Question: Which state is mentioned in the document?
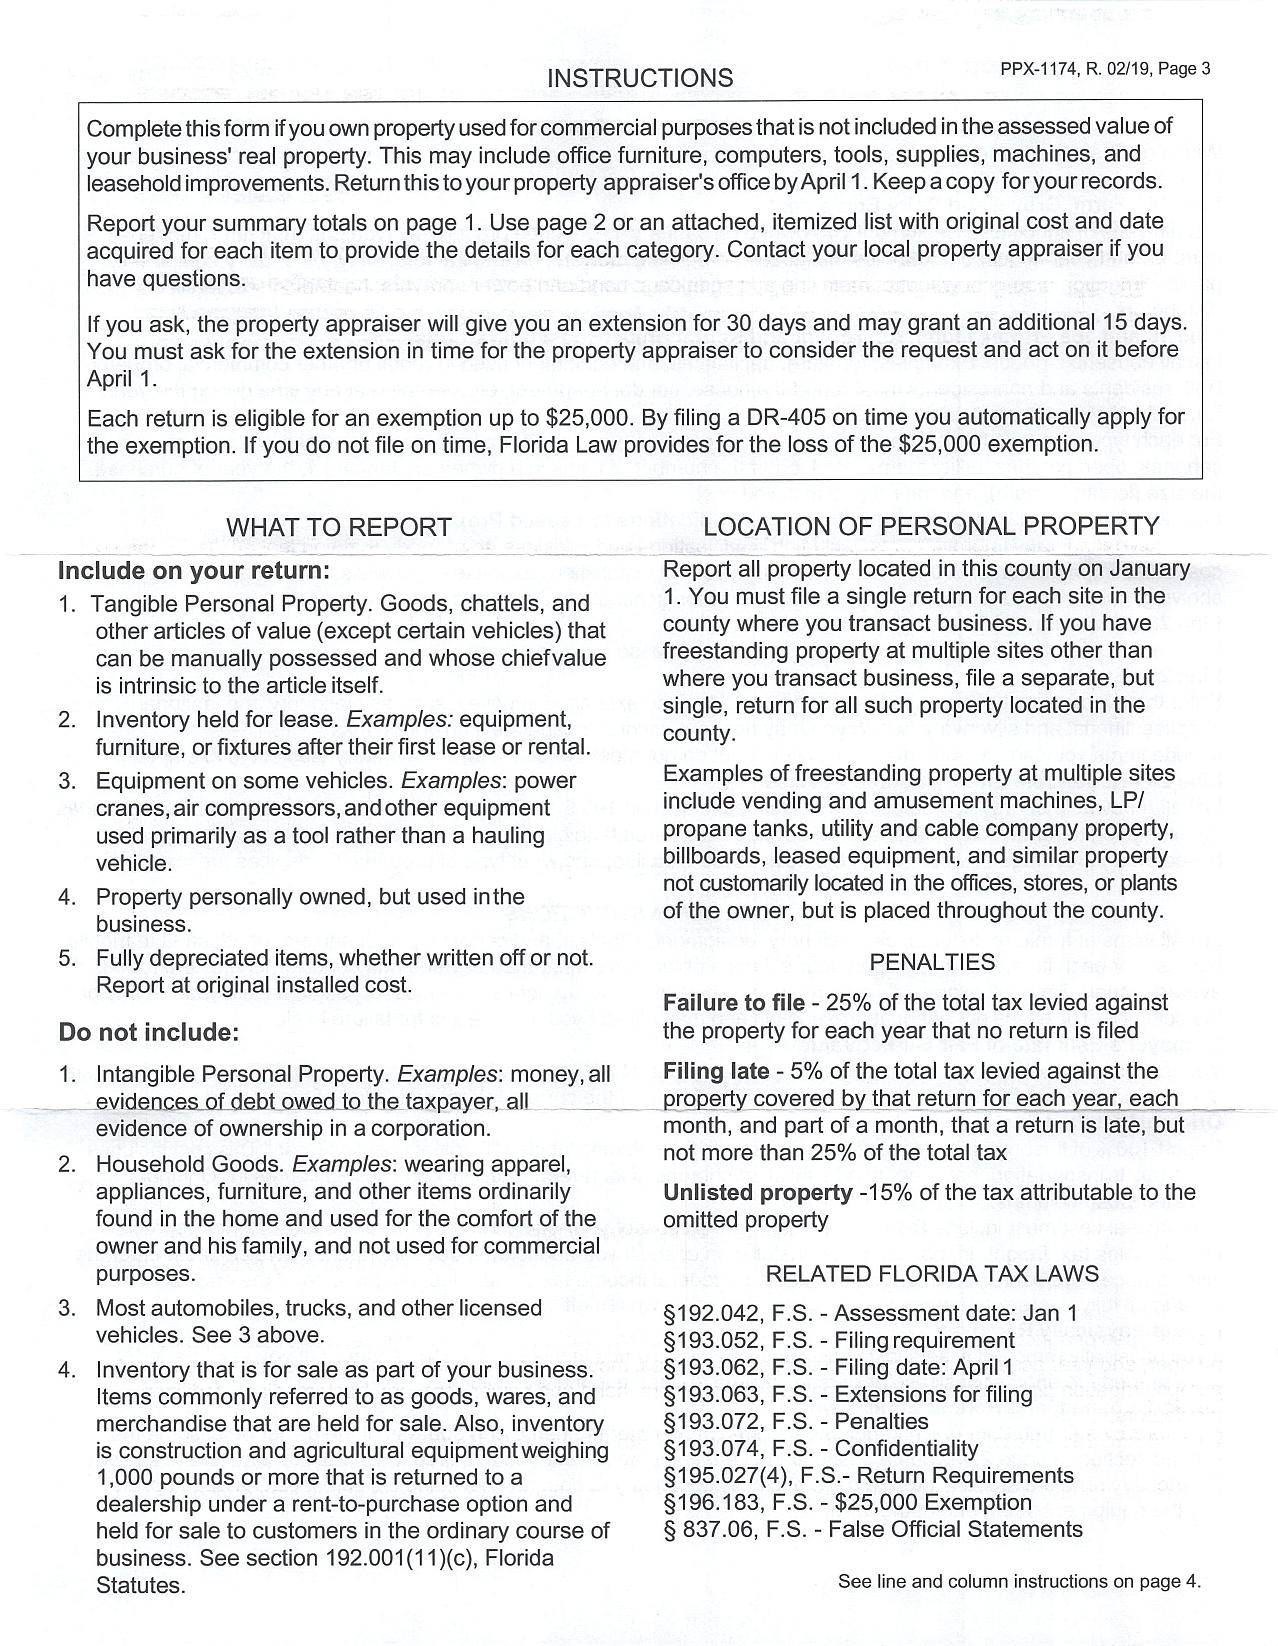
Answer: "Florida"